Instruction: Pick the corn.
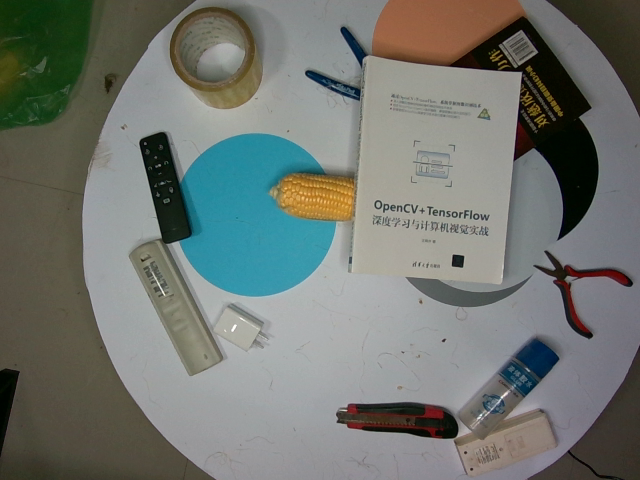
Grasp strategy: vertical